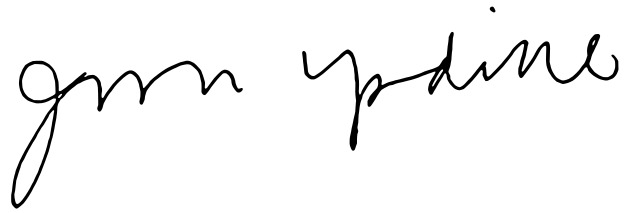
Signature of: john updike